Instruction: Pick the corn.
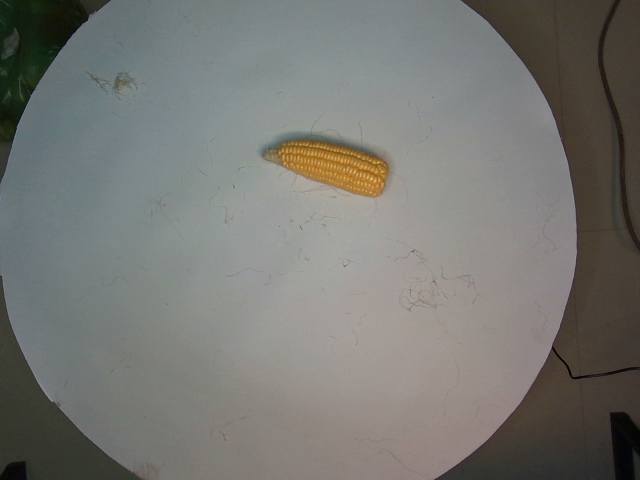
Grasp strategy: vertical